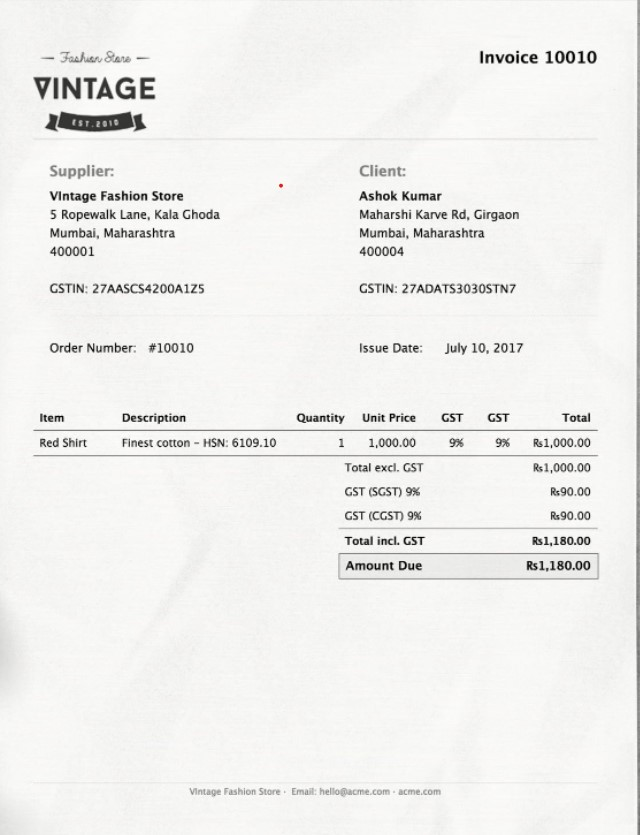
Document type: Invoice